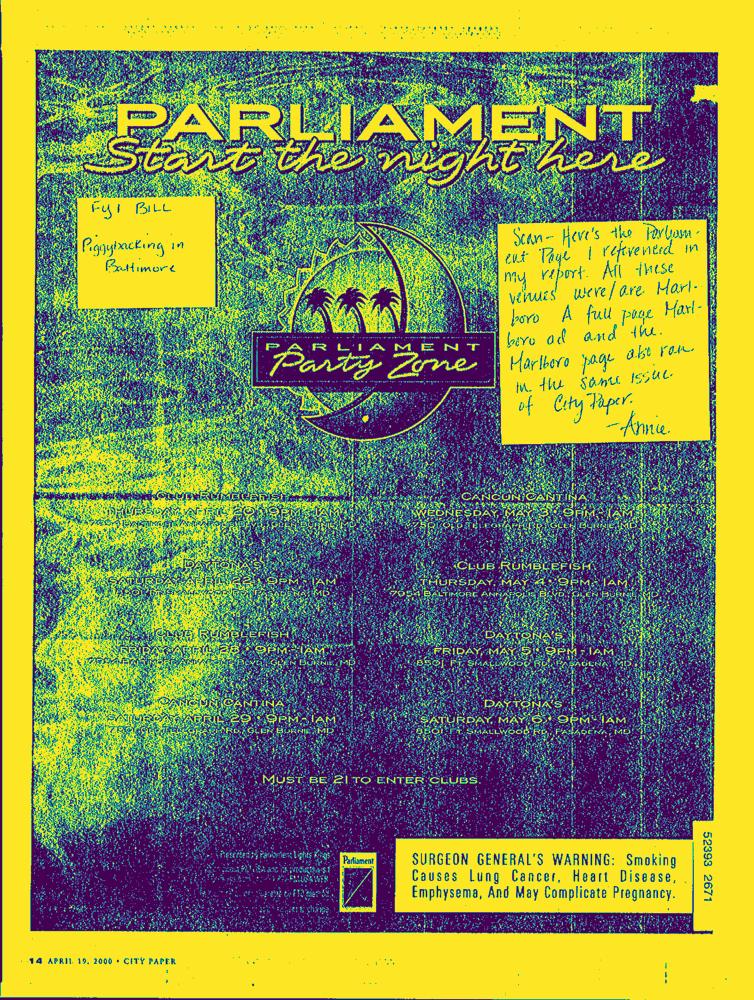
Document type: AD